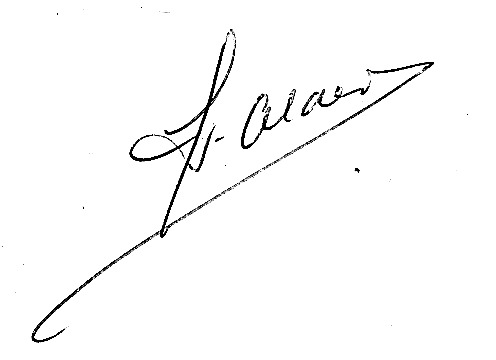
Signature of: frederick w lanchester